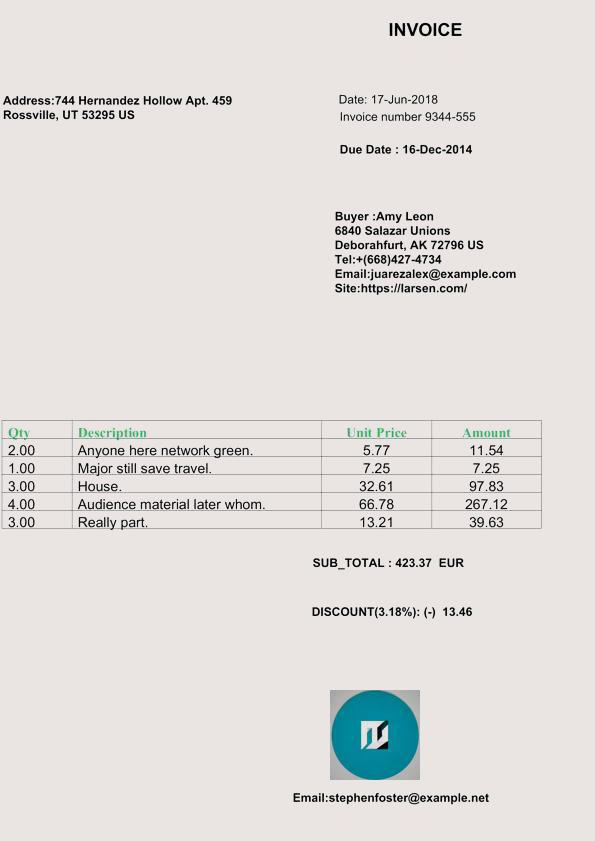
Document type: Invoice